Question: Describe the condition in detail:
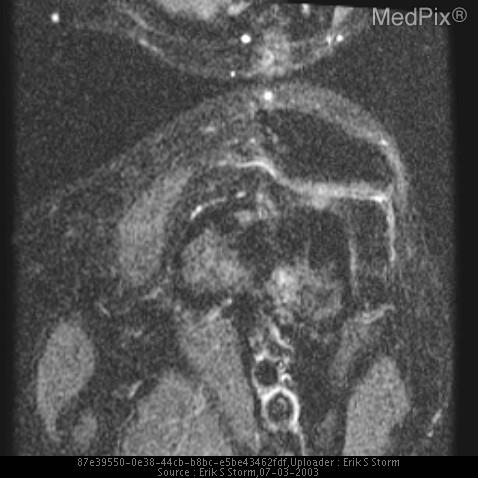
Answer: The disease is discussed as: Metastatic disease, or more simply "metastasis" (single) or "mestastases" (pleural) occur when a neoplasm (tumor) spreads from one part of the body to another.  There are three primary modes of spread:

local invasion or infiltration
blood-borne (hematogenous) dissemination
lymphatic spread

Hematogenous dissemination is the most common and usually the most serious type of tumor spread.  Most solid tumors larger than 4-5 milimeters in size grow their own blood vessels. [See Angiogenesis - http://rad.medpix.net/medpix/radpix.html?mode=single&recnum=2733 ]  The tumor has "angiogenic" factors that stimulate blood vessels.  Many of these same tumors also have angioinvasive factors that allow the tumor to penetrate through vessel walls.  Therefore, the tumor is richly vascularized - giving it a path to the systemic circulation; and, once the tumor "embolizes" the small tumor fragments are able to erode through the vessel and implant into the surrounding tissue.  Thus creating a metastatic deposit.

There is a "cascade" theory for tumor embolization and metastasis.  Blood from the gut is "filtered" in the liver, and gastrointestinal metastases usually begin in the liver before they spread to other organs.  The lung filters all of the systemic blood as it passes through, and metastatic disease here is common from all tumor sources.  Brain and bone metastases usually occur after the lung has been affected - at least in theory.  Some solid organs are affected more than others merely because they filter more blood - like the kidney, adrenal gland, and brain.